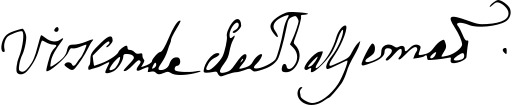
Signature of: luís pinto de sousa coutinho